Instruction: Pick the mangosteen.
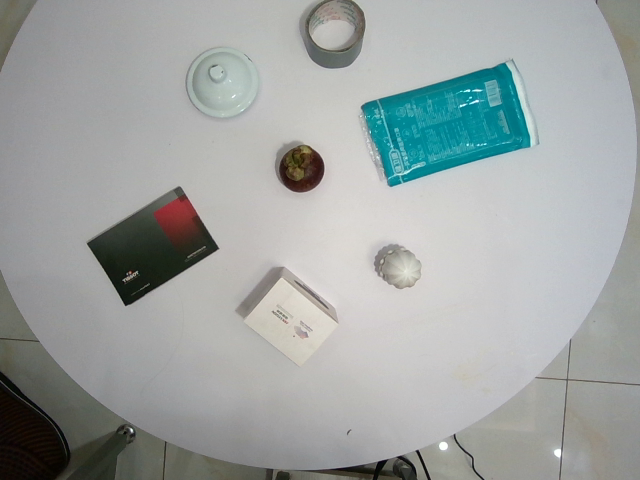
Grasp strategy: vertical